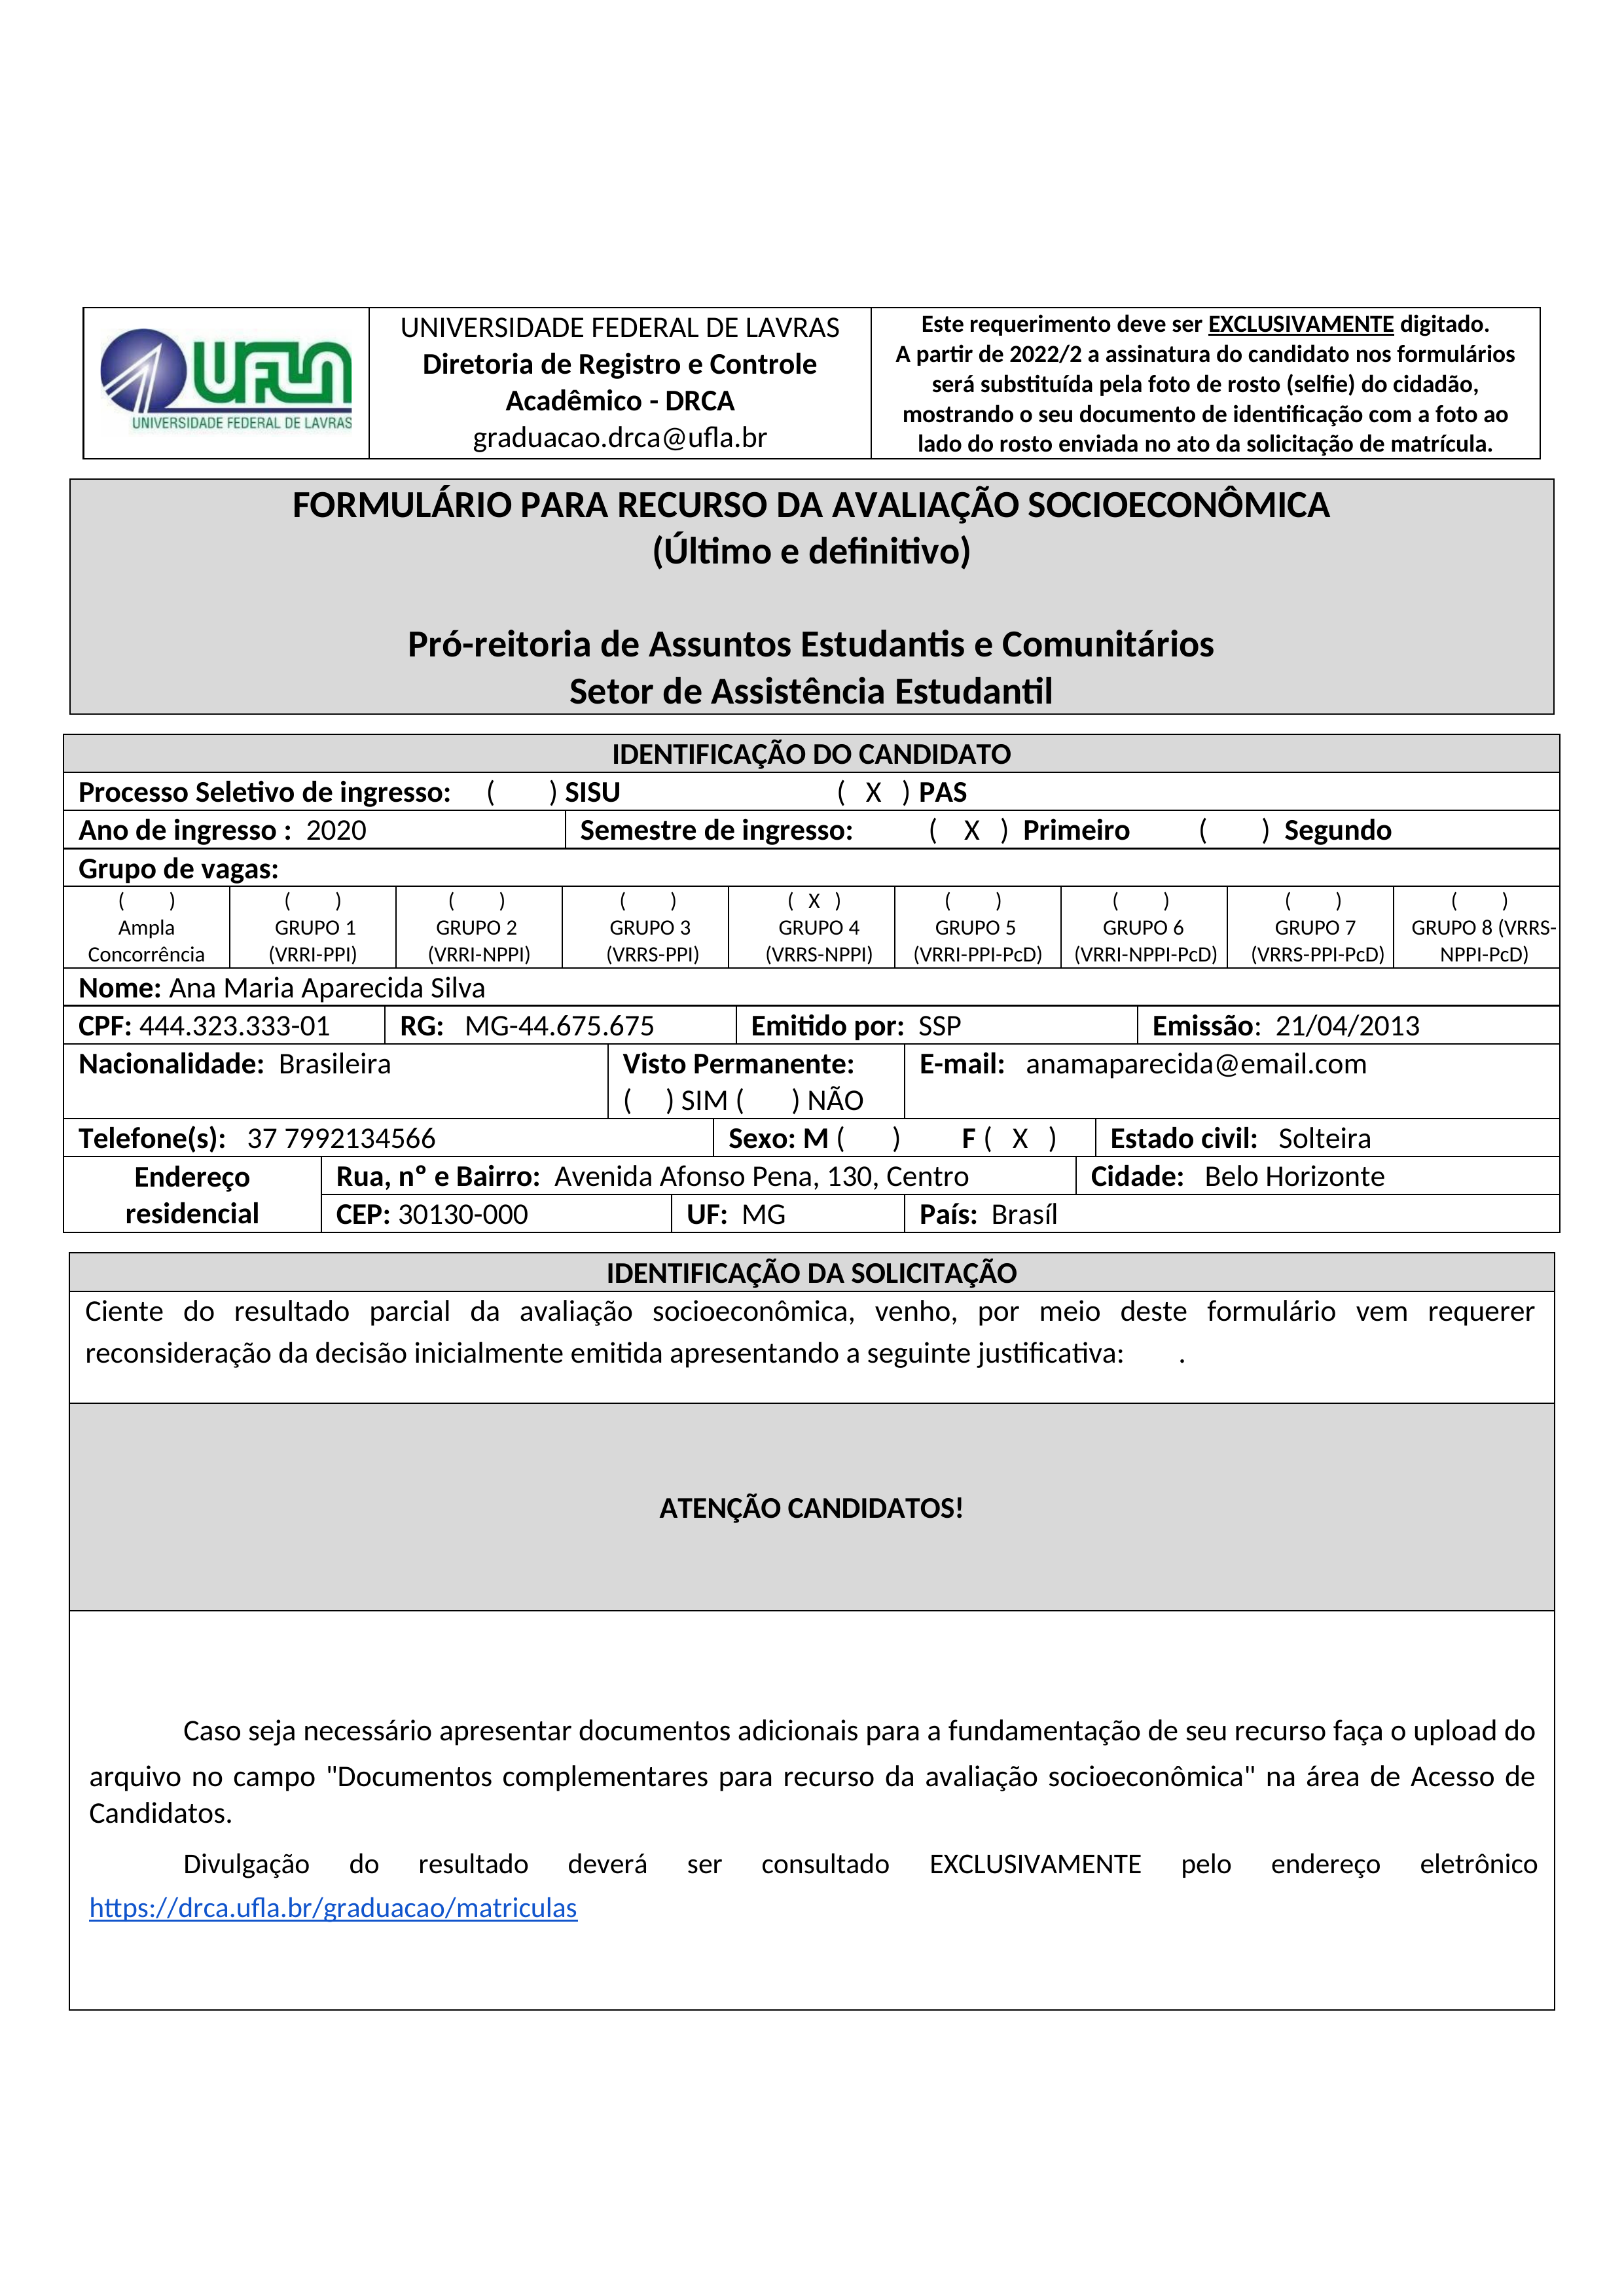
Este requerimento deve ser EXCLUSIVAMENTE digitado.
UNIVERSIDADE FEDERAL DE LAVRAS
UFLA
A partir de 2022/2 a assinatura do candidato nos formulários será substituída pela foto de rosto (selfie) do cidadão, mostrando o seu documento de identificação com a foto ao lado do rosto enviada no ato da solicitação de matrícula.
Diretoria de Registro e Controle Acadêmico - DRCA
UNIVERSIDADE FEDERAL DE LAVRAS
graduacao.drca@ufla.br
FORMULÁRIO PARA RECURSO DA AVALIAÇÃO SOCIOECONÔMICA
(Último e definitivo)
Pró-reitoria de Assuntos Estudantis e Comunitários
Setor de Assistência Estudantil
IDENTIFICAÇÃO DO CANDIDATO
Processo Seletivo de ingresso:
() SISU
PAS
(X)
Ano de ingresso :
2020
Semestre de ingresso:
() Segundo
Primeiro
(X)
Grupo de vagas:
() Ampla Concorrência
() GRUPO 1 (VRRI-PPI)
() GRUPO 2 (VRRI-NPPI)
() GRUPO 3 (VRRS-PPI)
() GRUPO 5 (VRRI-PPI-PcD)
() GRUPO 6 (VRRI-NPPI-PcD)
() GRUPO 7 (VRRS-PPI-PcD)
() GRUPO 8 (VRRS- NPPI-PcD)
GRUPO 4 (VRRS-NPPI)
(X)
Nome:
Ana Maria Aparecida Silva
Emitido por:
SSP
Emissão:
21/04/2013
CPF:
444.323.333-01
RG:
MG-44.675.675
Nacionalidade:
Brasileira
Visto Permanente:
() NÃO
( )SIM
E-mail:
anamaparecida@email.com
Telefone(s):
37 7992134566
Estado civil:
Solteira
Sexo:
M ()
F
(X)
Endereço residencial
Rua, nº e Bairro:
Avenida Afonso Pena, 130, Centro
Cidade:
Belo Horizonte
País:
Brasil
CEP:
30130-000
UF:
MG
IDENTIFICAÇÃO DA SOLICITAÇÃO
Ciente do resultado parcial da avaliação socioeconômica, venho, por meio deste formulário vem requerer reconsideração da decisão inicialmente emitida apresentando a seguinte justificativa:
ATENÇÃO CANDIDATOS!
Caso seja necessário apresentar documentos adicionais para a fundamentação de seu recurso faça o upload do arquivo no campo "Documentos complementares para recurso da avaliação socioeconômica” na área de Acesso de Candidatos.
Divulgação do resultado deverá ser consultado EXCLUSIVAMENTE pelo endereço eletrônico https://drca.ufla.br/graduacao/matriculas